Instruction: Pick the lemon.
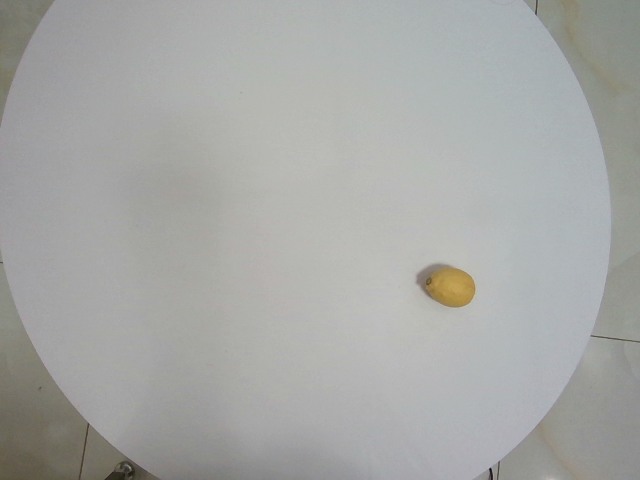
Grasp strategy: vertical